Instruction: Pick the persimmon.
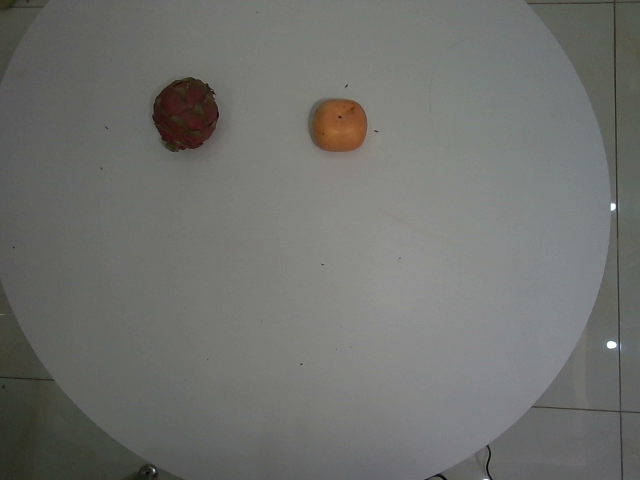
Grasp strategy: vertical